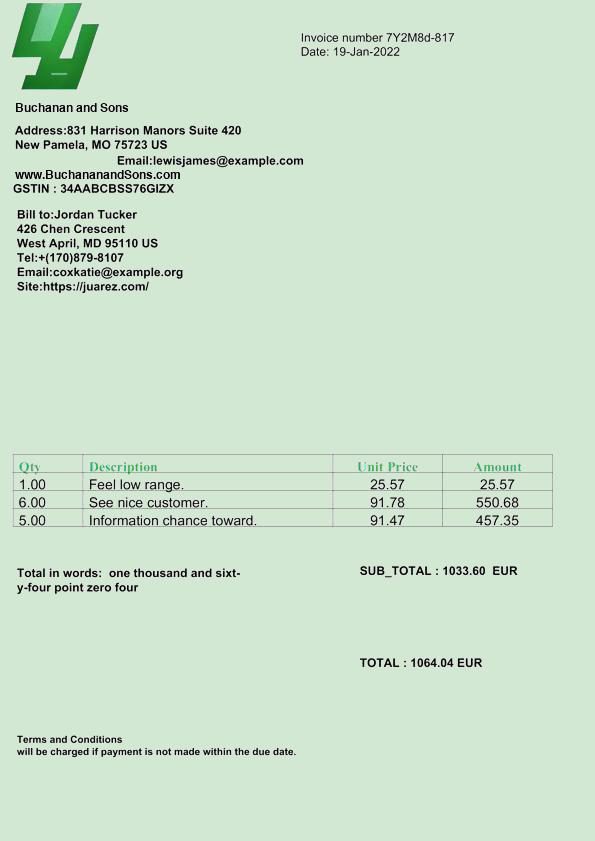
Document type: Invoice